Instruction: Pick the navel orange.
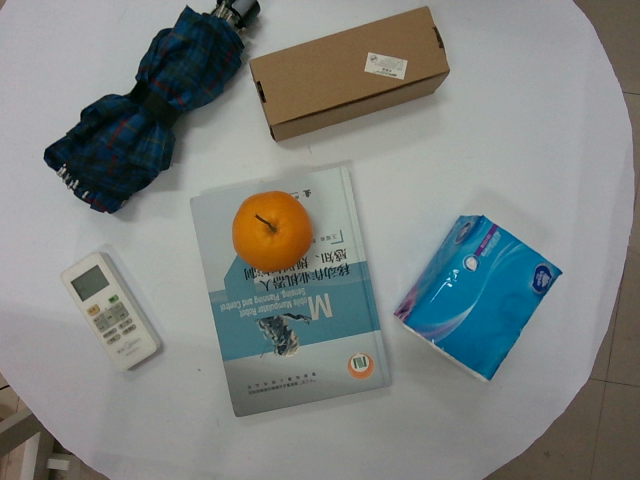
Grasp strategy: vertical